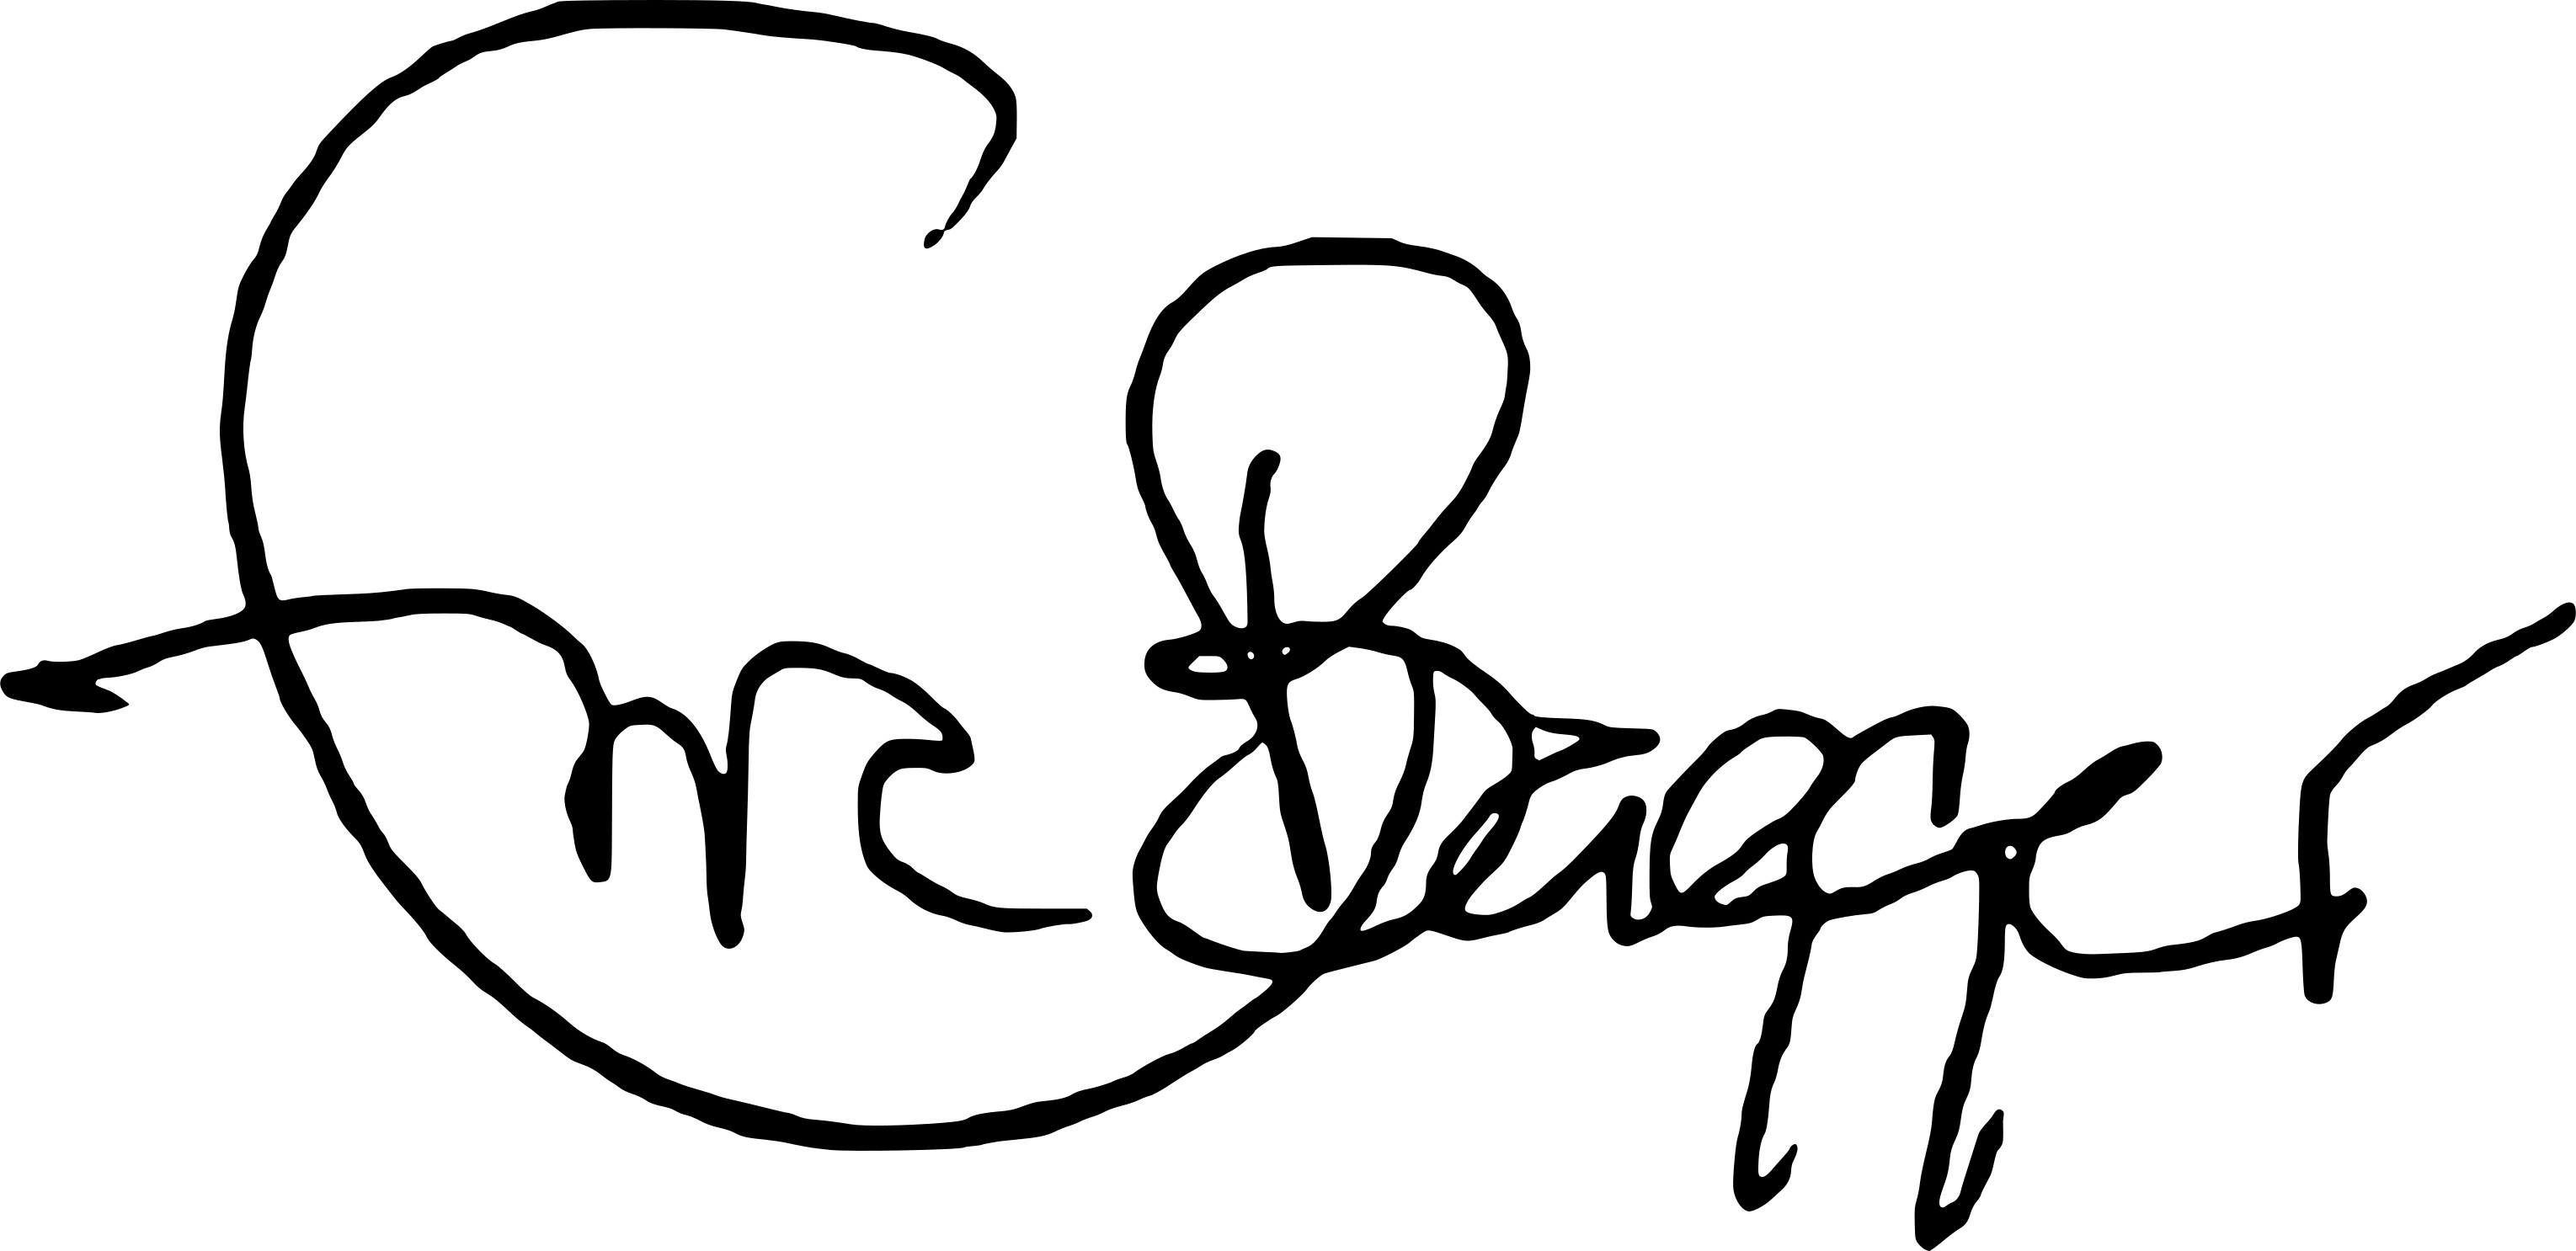
Signature of: eric bagger